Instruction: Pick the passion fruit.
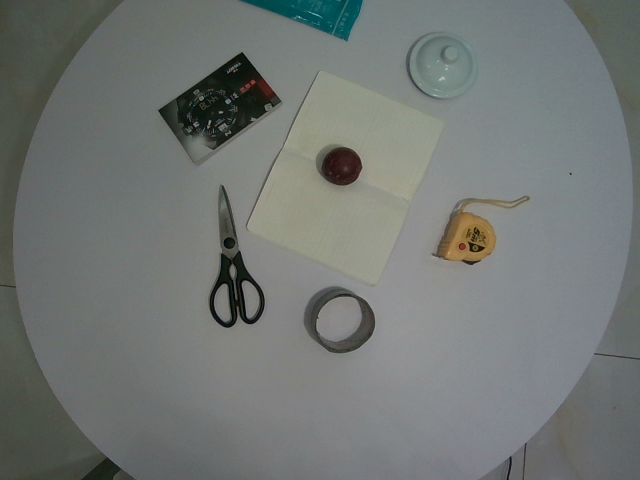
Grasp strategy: vertical